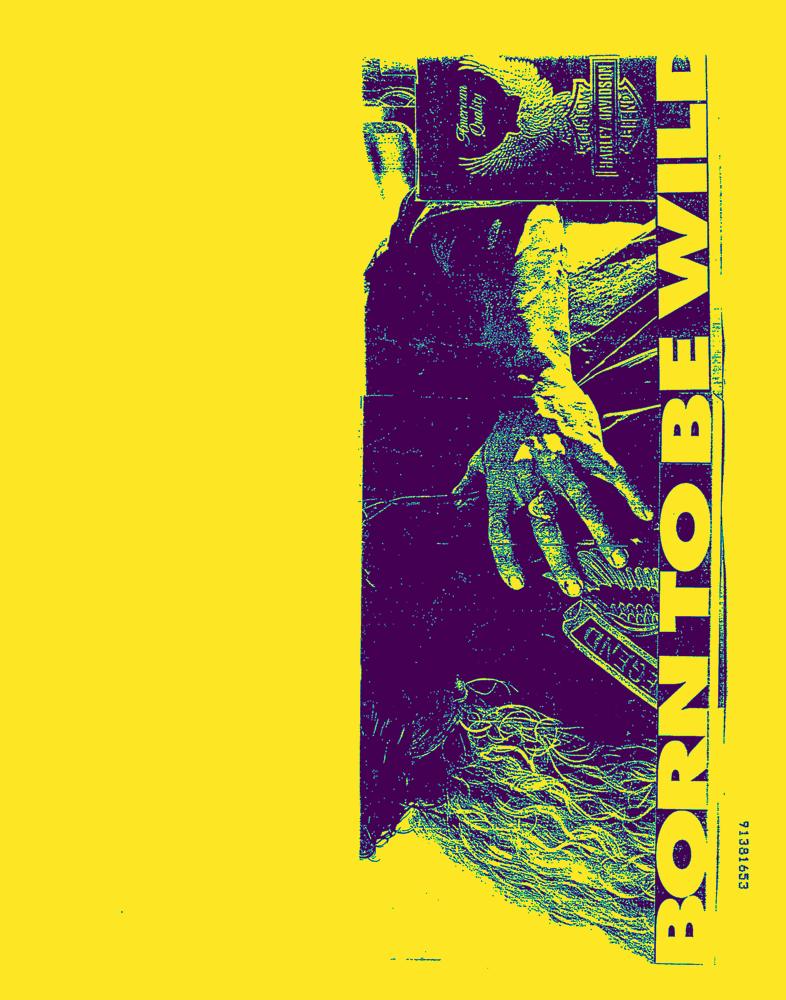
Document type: AD